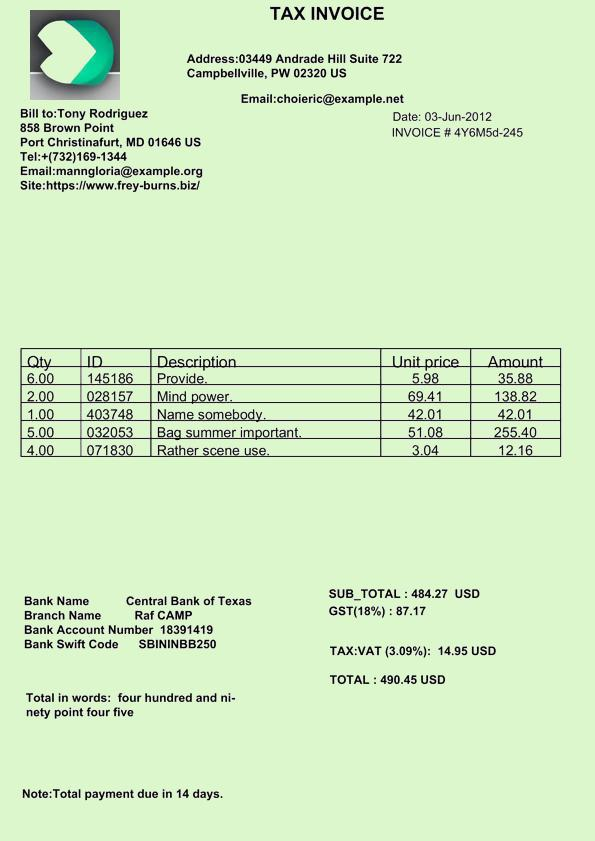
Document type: Invoice